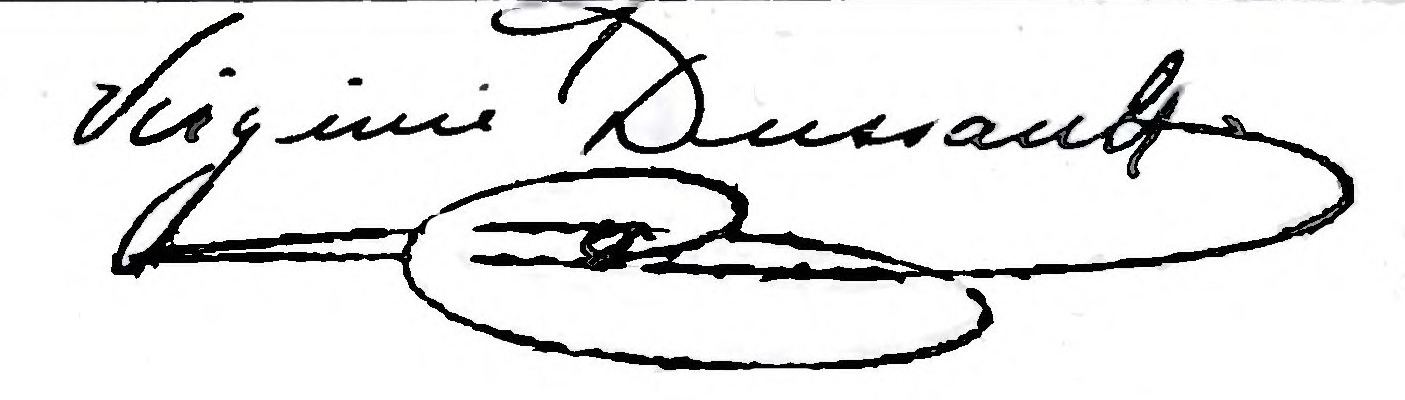
Signature of: virginie dussault